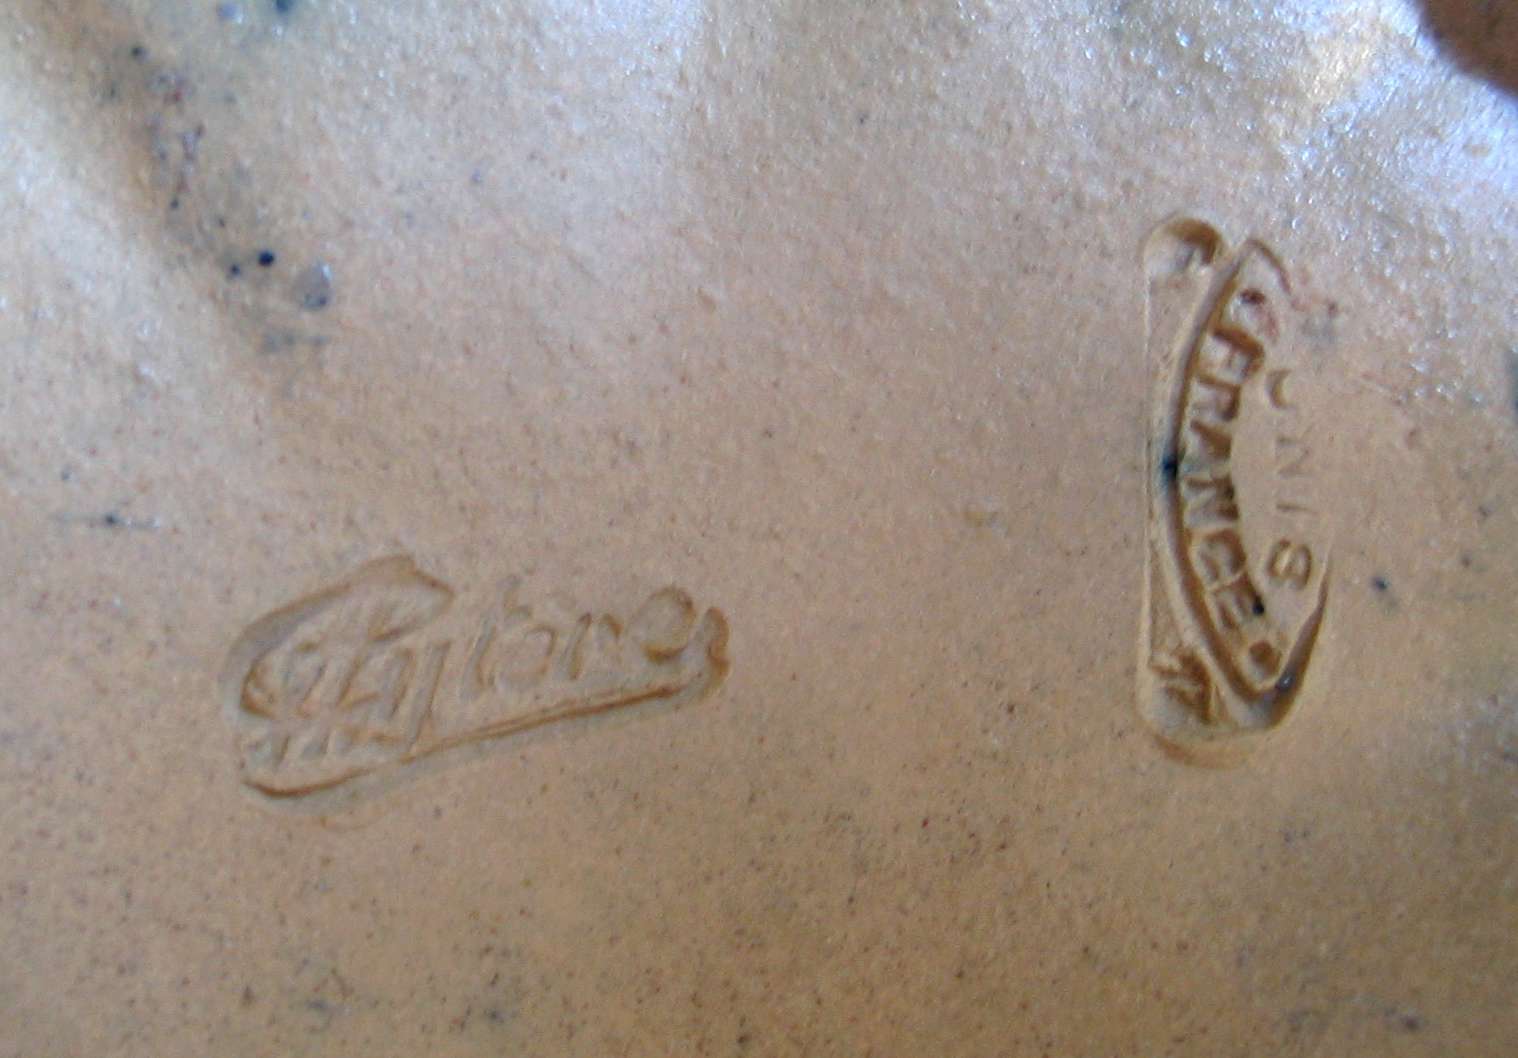
Signature of: alphonse cytère